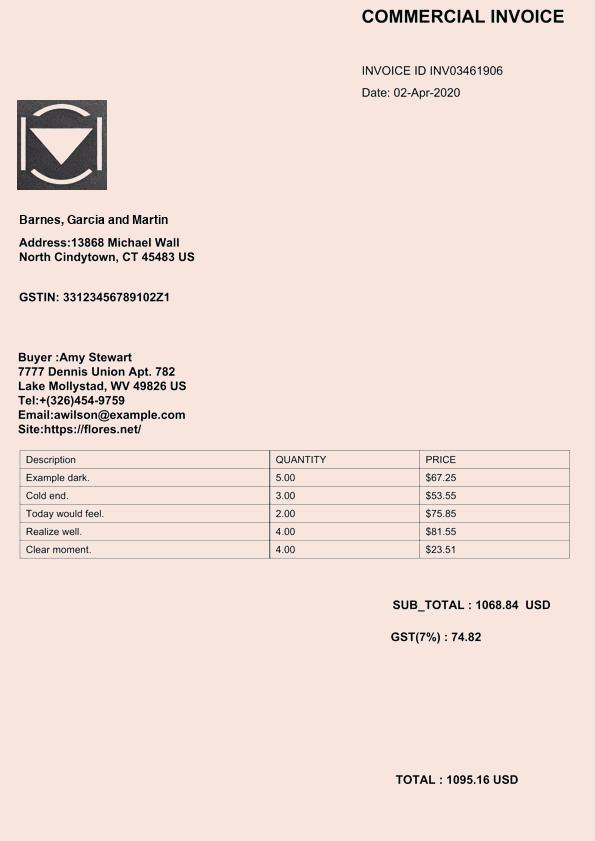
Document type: Invoice